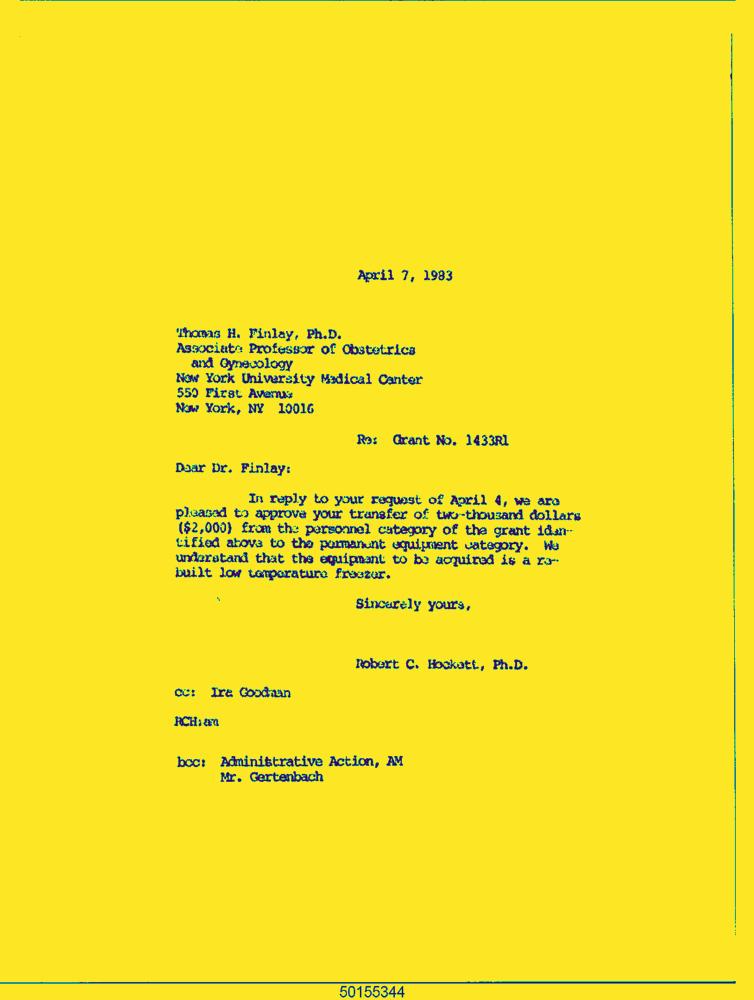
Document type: Letter-Doc